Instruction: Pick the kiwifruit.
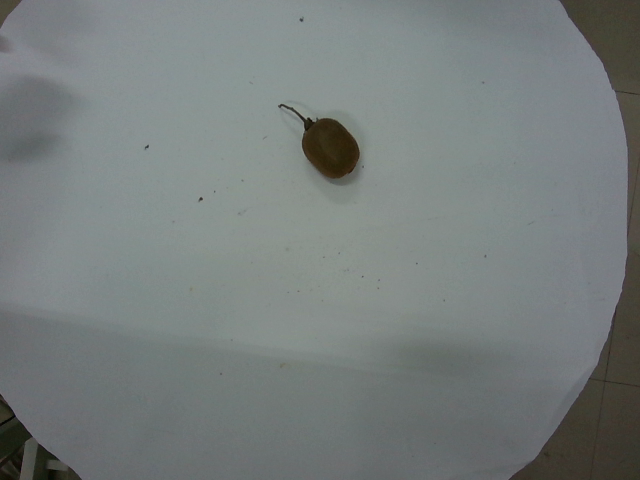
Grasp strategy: vertical